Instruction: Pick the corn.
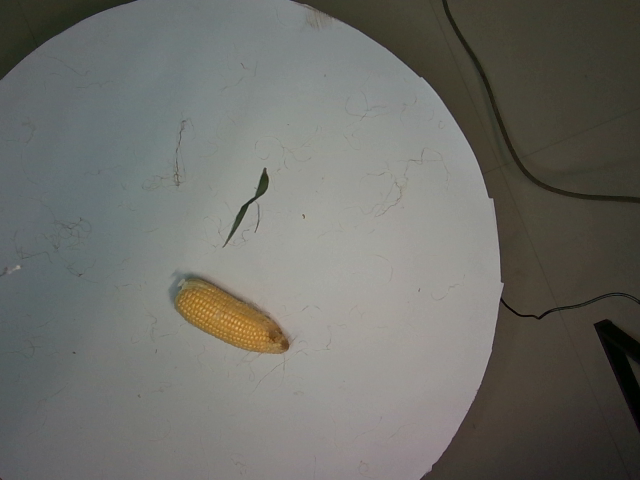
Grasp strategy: vertical